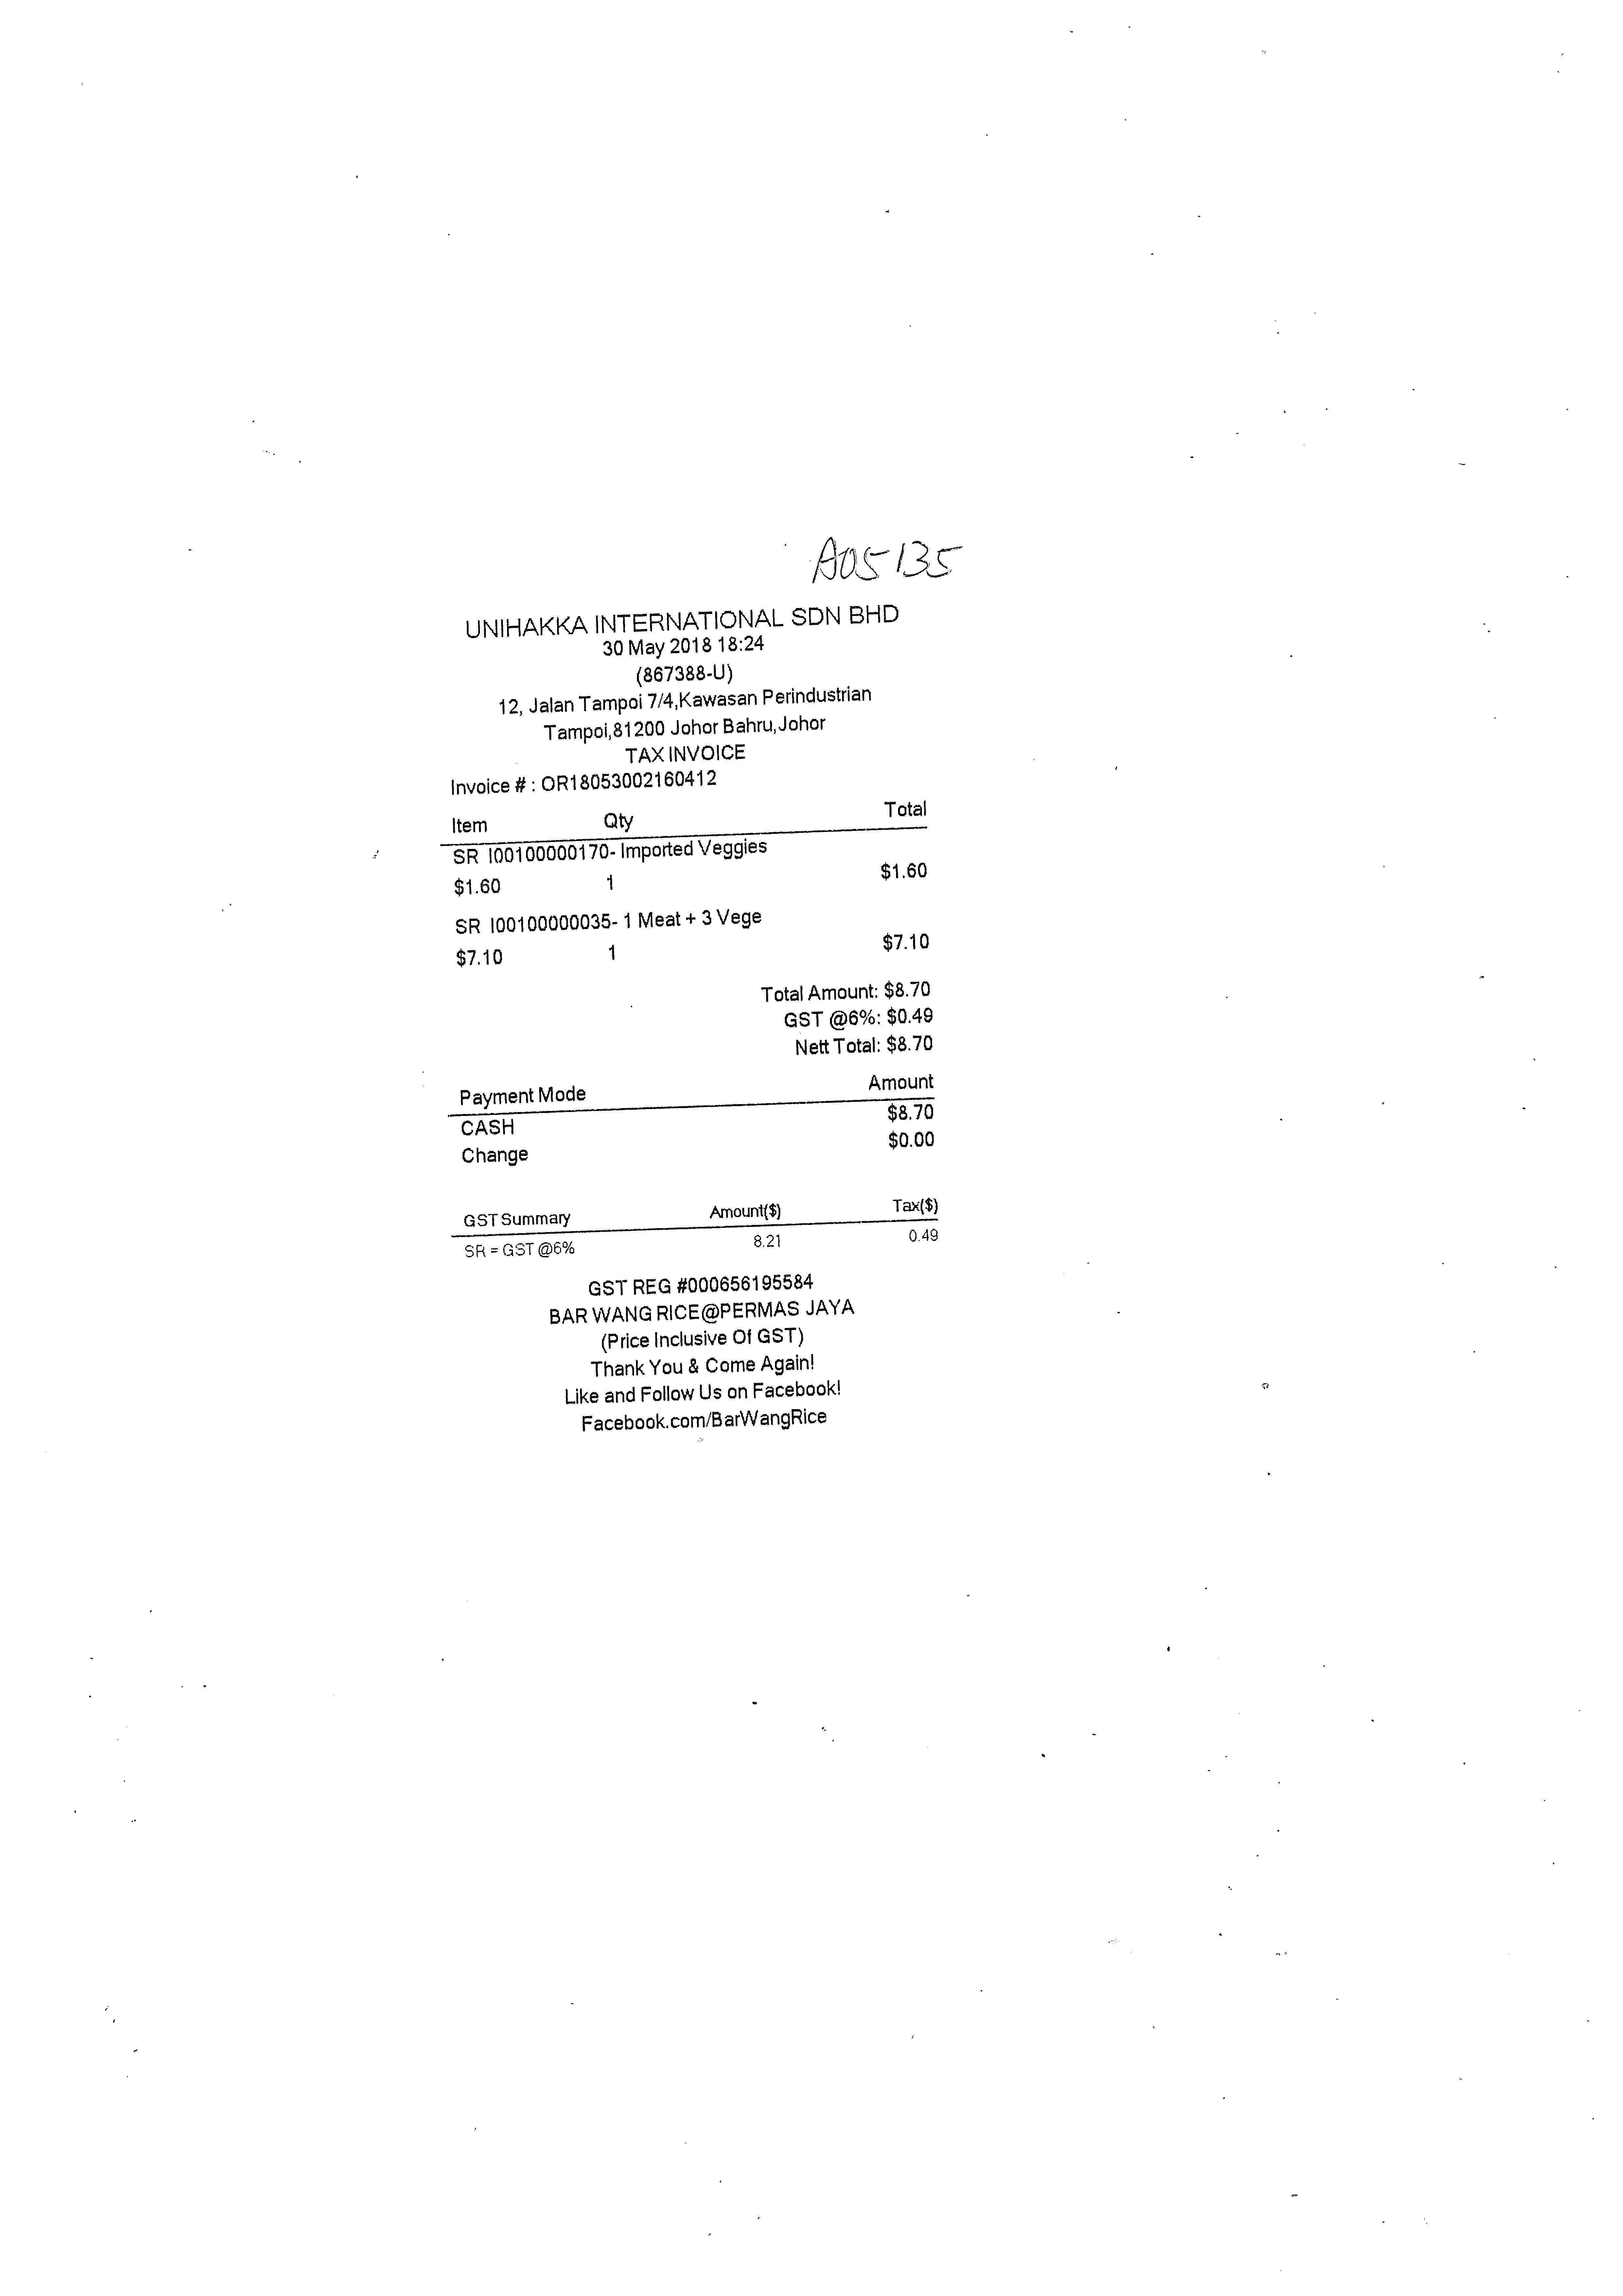
UNIHAKKA INTERNATIONAL SDN BHD
30 MAY 2018 18:24
(867388-U)
12, JALAN TAMPOI 7/4,KAWASAN PERINDUSTRIAN
TAMPOI,81200 JOHOR BAHRU,JOHOR
TAX INVOICE
INVOICE # : OR18053002160412
ITEM
QTY
TOTAL
SR I00100000170- IMPORTED VEGGIES
$1.60
1
SR I00100000035- 1 MEAT + 3 VEGE
$7.10
1
$1.60
$7.10
TOTAL AMOUNT: $8.70
GST @6%: $0.49
NETT TOTAL: $8.70
PAYMENT MODE
AMOUT
CASH
$8.70
$0.00
CHANGE
GST SUMMARY
AMOUNT($)
TAX($)
SR = GST @6%
8.21
0.49
GST REG #000656195584
BAR WANG RICE@PERMAS JAYA
(PRICE INCLUSIVE OF GST)
THANK YOU & COME AGAIN!
LIKE AND FOLLOW US ON FACEBOOK!
FACEBOOK.COM/BARWANGRICE